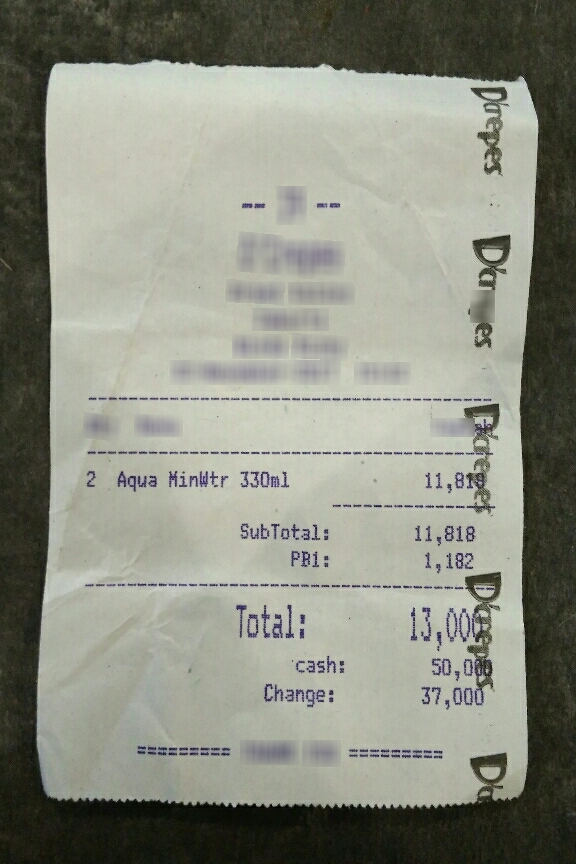
Number of items: 3
Subtotal: 11,818
Tax: 1,182
Total: 13,000
OCR text regions:
text: 2
text: Aqua
text: MinWtr
text: 330ml
text: 11,818
text: Total:
text: 13,000
text: cash:
text: 50,000
text: Change:
text: 37,000
text: SubTotal:
text: 11,818
text: PB1:
text: 1,182